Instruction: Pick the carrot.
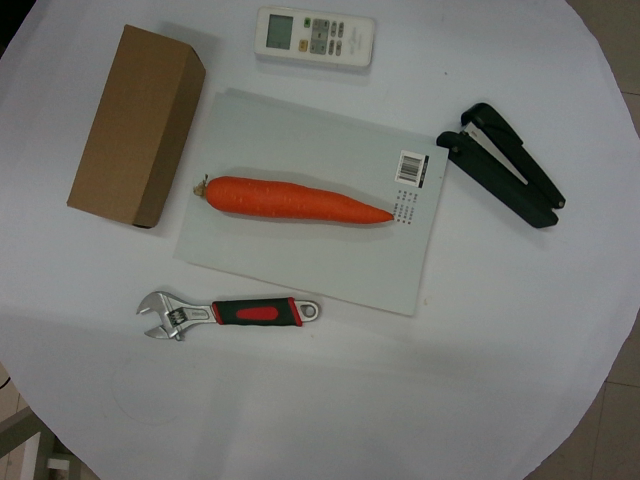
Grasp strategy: vertical